Question: Talk about the condition:
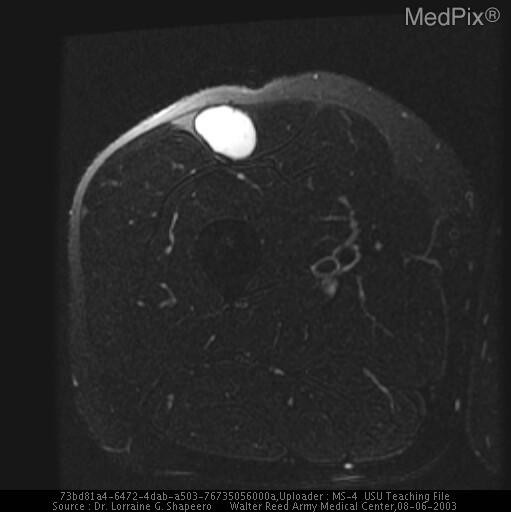
Answer: The disease is discussed as: Liposarcoma is second only to malignant fibrous histiocytoma as the most common malignant tumor of soft tissue. It occurs in both sexes with equal frequency and usually after the age of 40 years. It is found most often in the extremities. Pain is a late symptom related to the increasing mass size. Often the tumor grows slowly, but an occasional anaplastic tumor may grow rapidly. Physical examination reveals a mass with boundaries that may be ill defined. (Canale: Campbell's Operative Orthopaedics, 10th ed., Mosby, Inc 2003.).      On radiographs, the presence of radiolucent fat in liposarcomas suggests a more differentiated form whereas soft tissue density is more consistent with more aggressive forms. (Reznick: Diagnosis of Bone and Joint Disorders, 4th ed. W.B. Saunders Co. 2002). On T1-weighted MR images, differentiatied liposarcomas show extensive areas of high signal intensity consistent with their fat content. Areas of low signal intensity and septae in lipomatous tumors suggest more aggressive lesions.  On T2-weighted MR images with fat saturation, less differentiated liposarcomas show areas of high signal intensity whereas the differentiated fat is low signal intensity. Contrast-enhanced MRI shows enhancement of the more malignant regions of the liposarcoma.  At MRI, the myxoid areas of myxoid liposarcoma characteristically show high signal intensity areas on T2-weighted images that do not enhance after contrast. (Shapeero: Dynamic contrast-enhanced MR imaging for soft tissue sarcomas. in Seminars in Musculoskeletal Radiology, Vol.3 No.2, 1999)     At gross pathology, liposarcomas are large and lobulated and many are encapsulated.  At histology, liposarcomas are divided into  well-differentiated, myxoid, round cell, pleomorphic and dedifferentiated subtypes varying from the low-grade malignant type (well-differentiated)  to myoid subtype of intermediate grade and the pleomorphic, round cell, and dedifferentiated of higher grades. Metastases occurs in approximately 50% of patients and 5-year survival rate of approximately 60%.